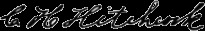
Signature of: charles henry hitchcock